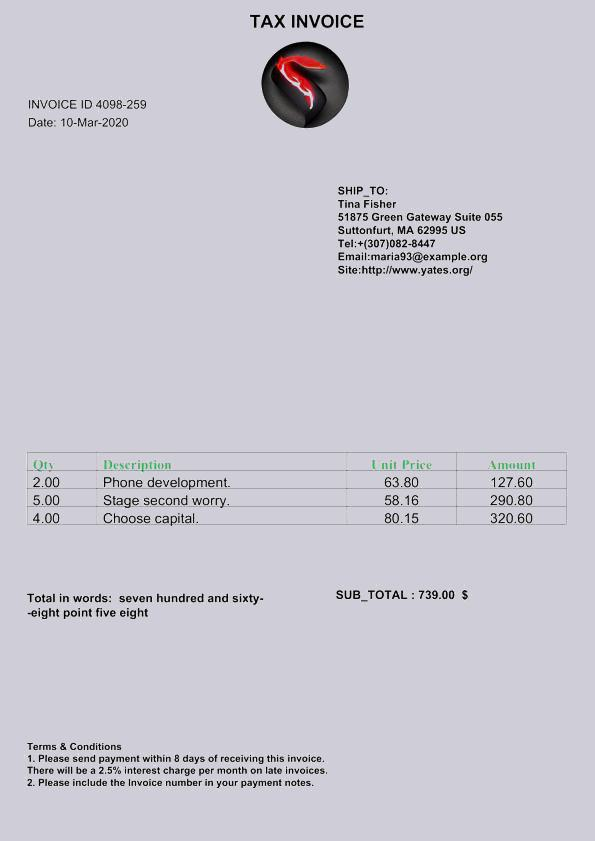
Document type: Invoice